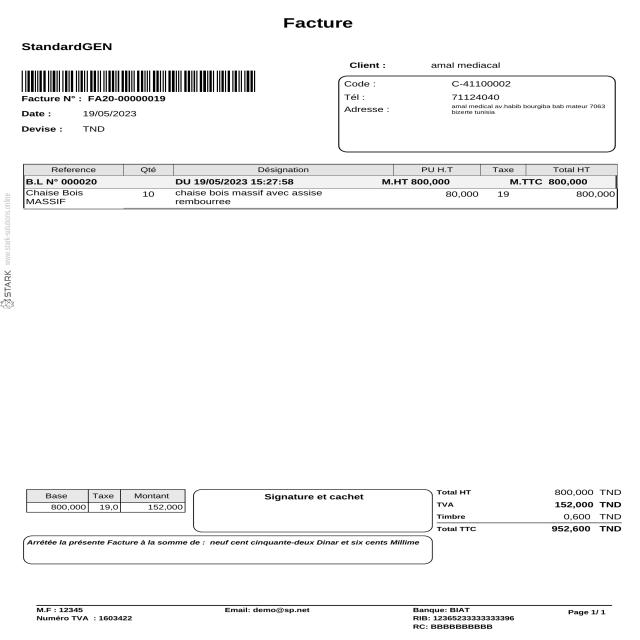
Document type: Invoice